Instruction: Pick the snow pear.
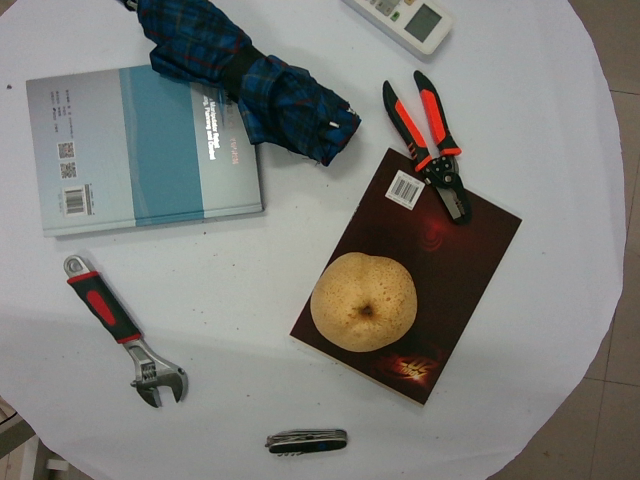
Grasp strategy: vertical